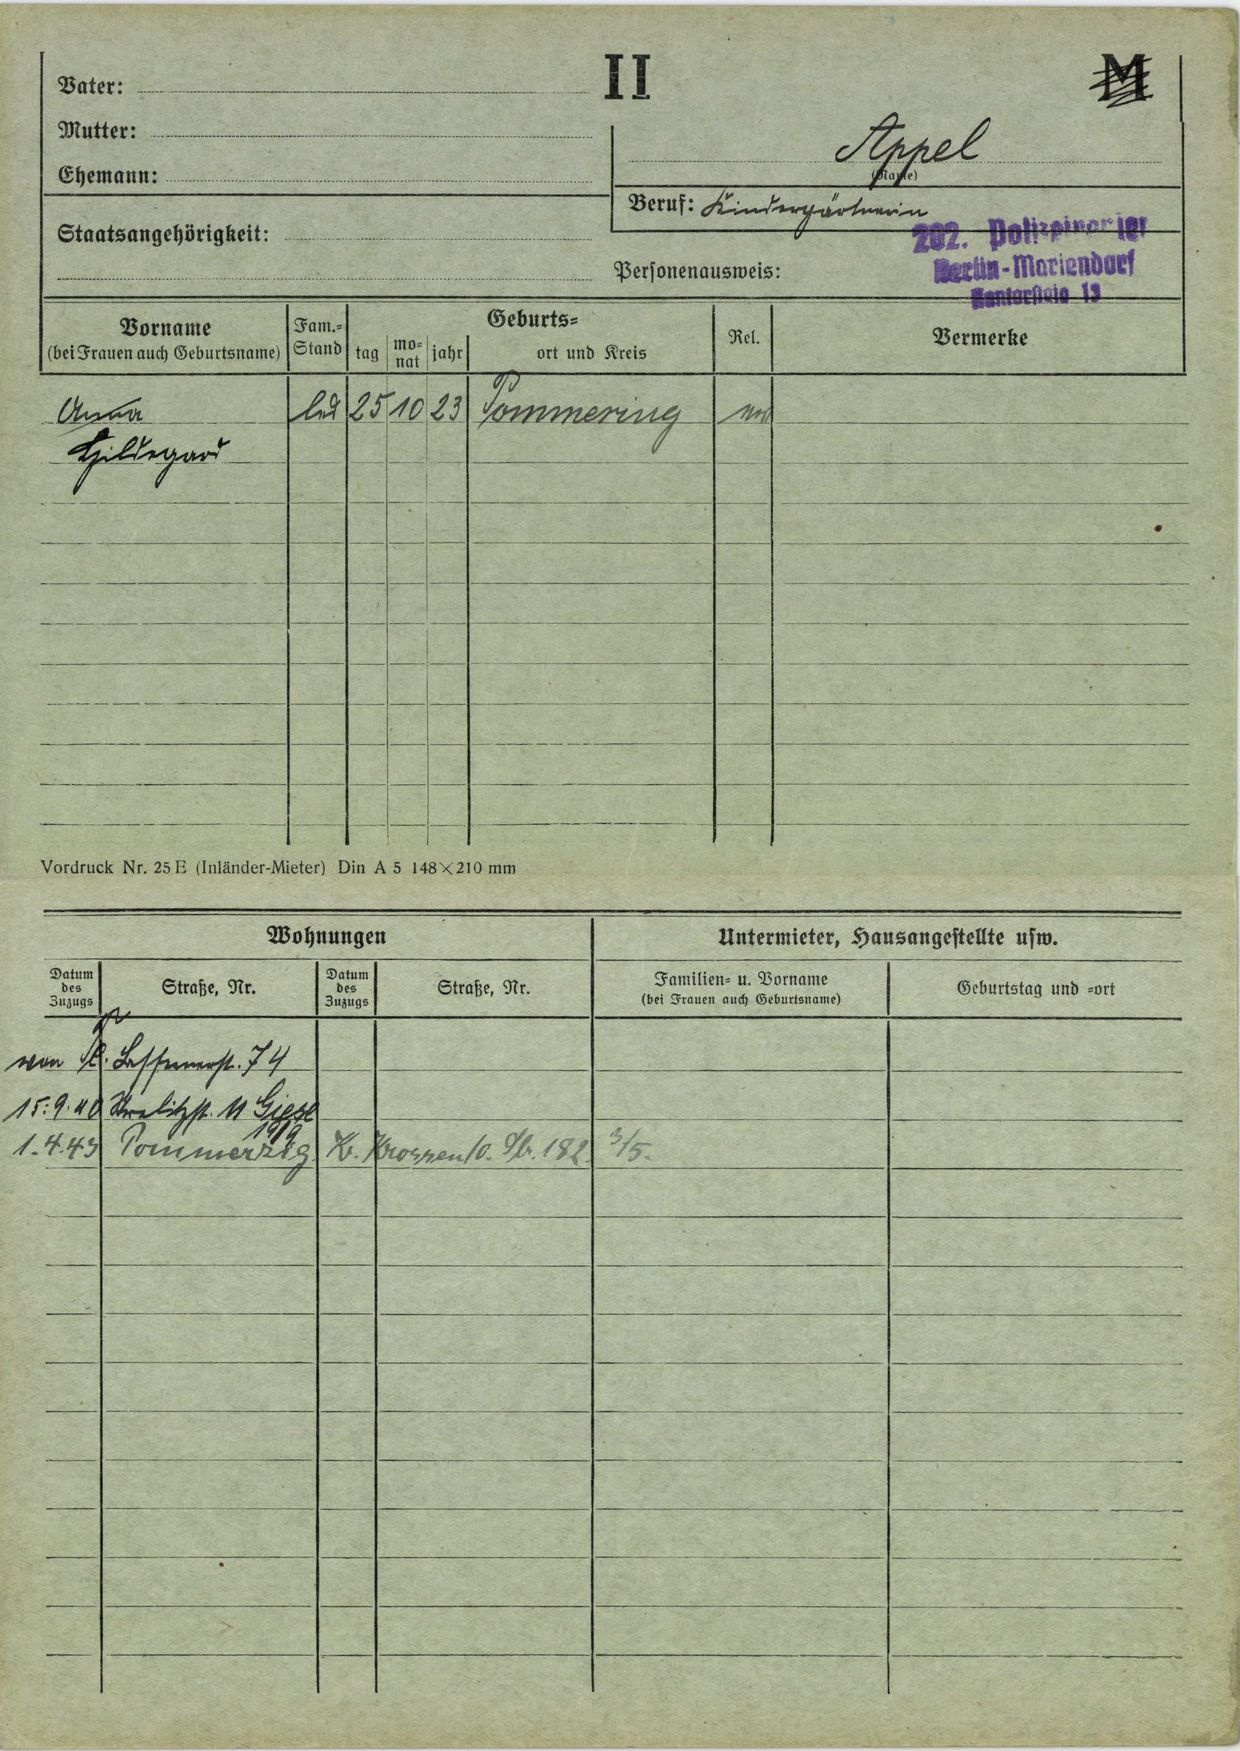
Appel